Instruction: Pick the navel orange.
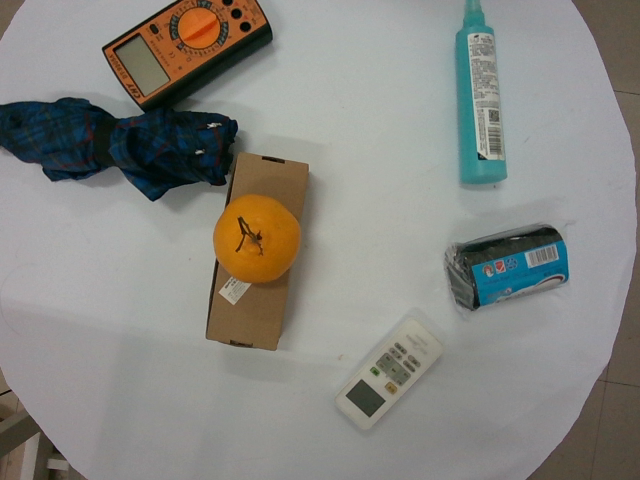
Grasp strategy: vertical